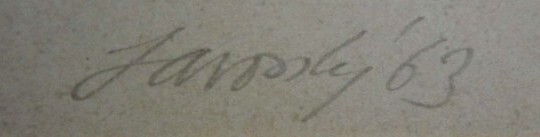
Signature of: jan javorský